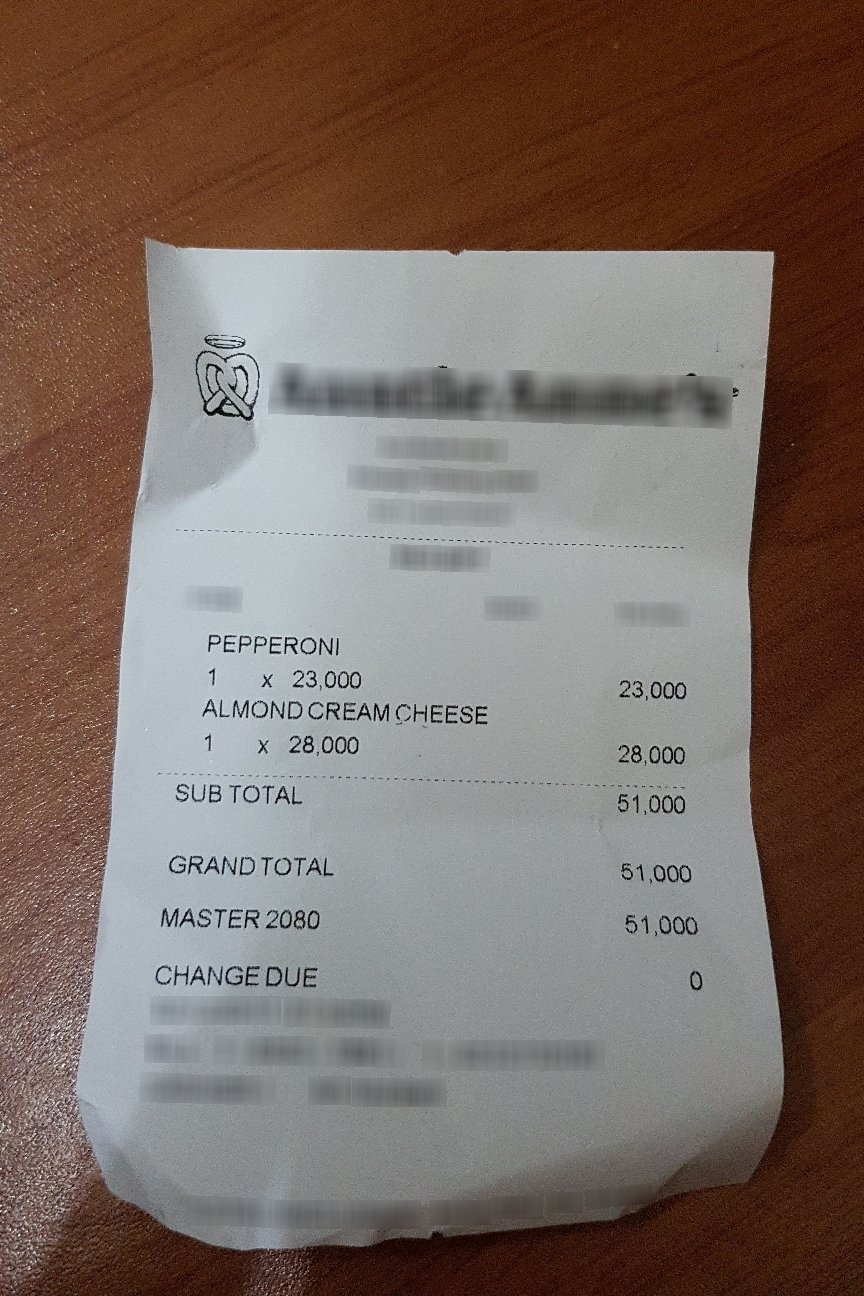
Receipt information:
subtotal: 51,000
total: 51,000
line_items: item_name: PEPPERONI
item_value: 23,000
item_quantity: 1
item_name: ALMOND CREAM CHEESE
item_value: 28,000
item_quantity: 1